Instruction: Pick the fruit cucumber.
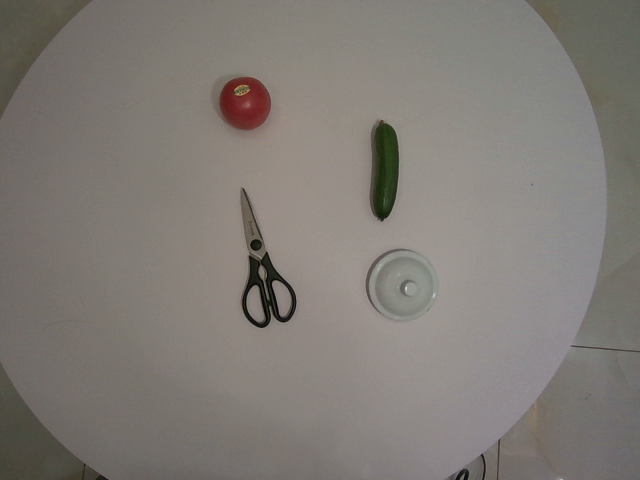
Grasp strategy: vertical